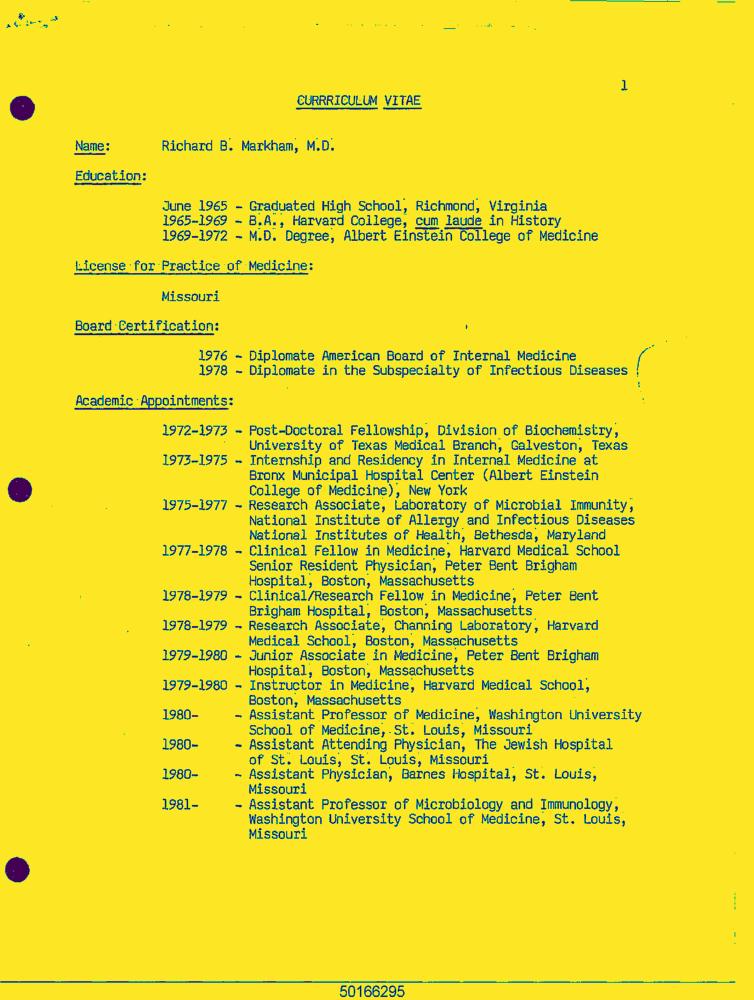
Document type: Resume-Doc